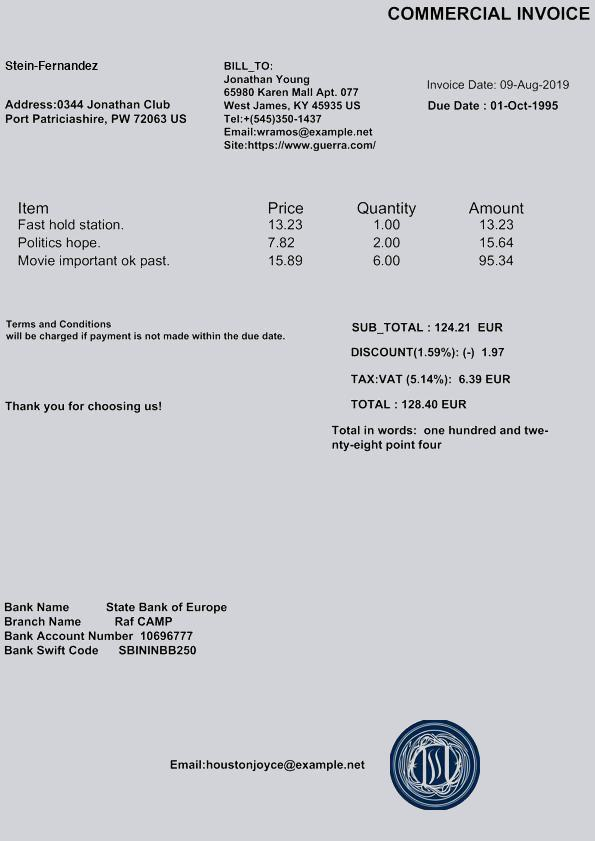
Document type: Invoice